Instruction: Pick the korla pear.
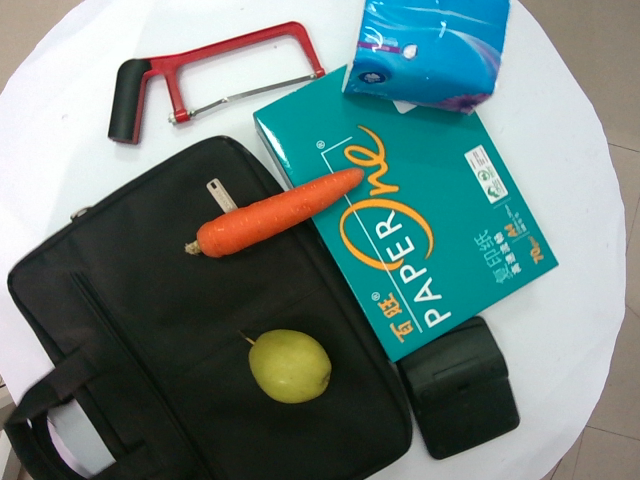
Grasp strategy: vertical